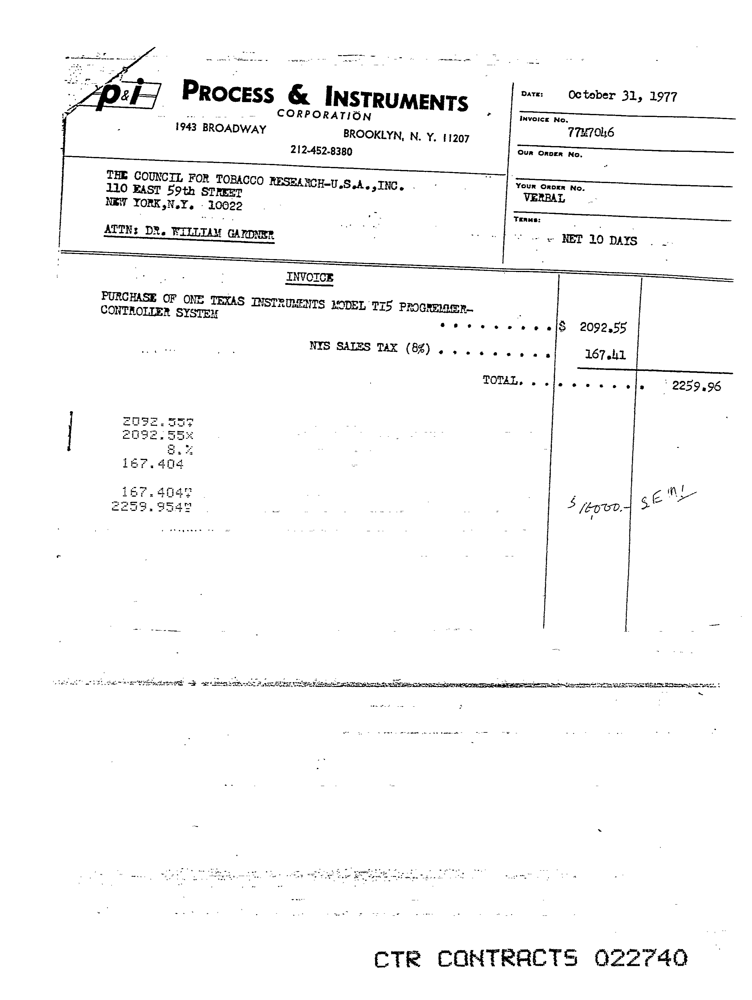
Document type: Invoice